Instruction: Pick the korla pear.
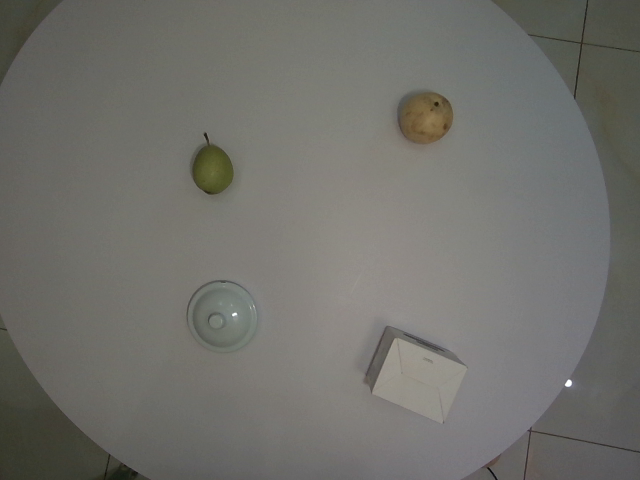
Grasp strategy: vertical